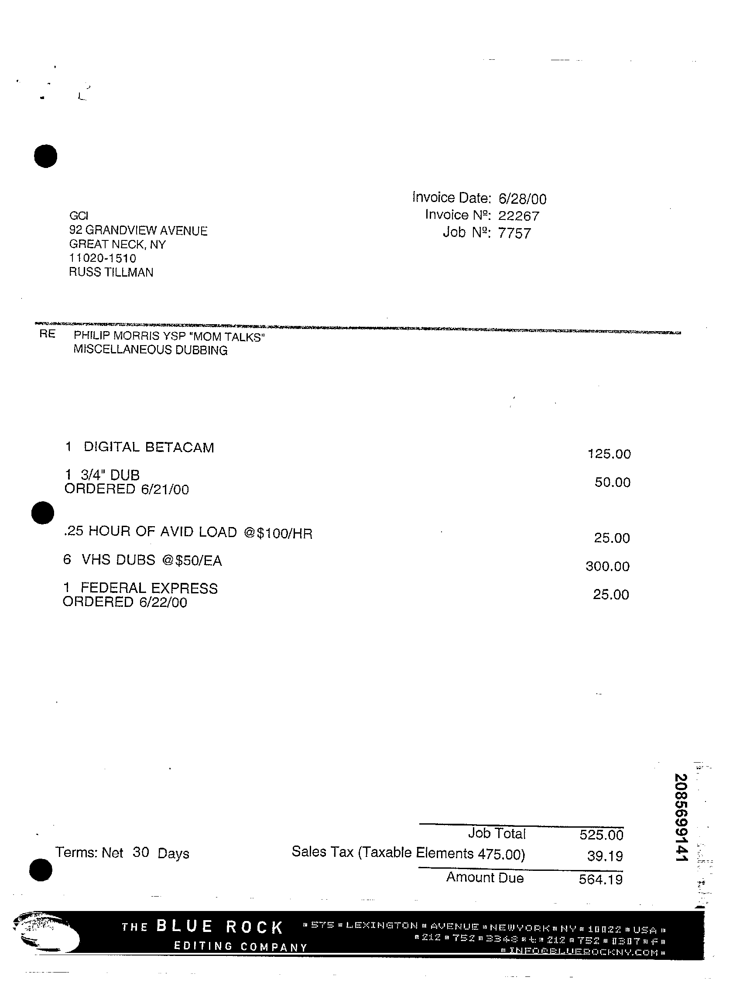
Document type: Invoice